Question: What might the diagnosis be?
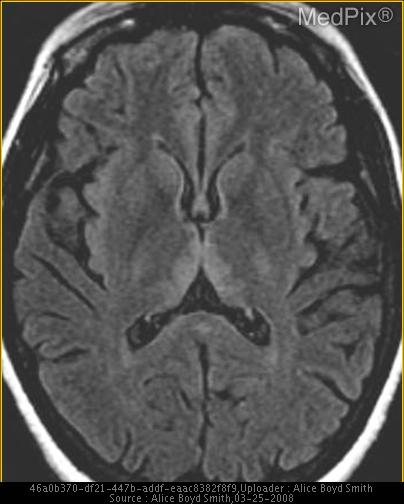
Answer: The possible diagnosis includes •  bilateral thalamic glioma
•  metabolic/toxic processes (Wernicke encephalopathy, Leigh disease, Wilson disease)
•  infectious agents (Japanese and West Nile encephalitis, Creutzfeldt-Jakob disease)
•  vascular lesions(deep venous thrombosis, top of the basilar syndrome, infarction of the artery of Percheron).